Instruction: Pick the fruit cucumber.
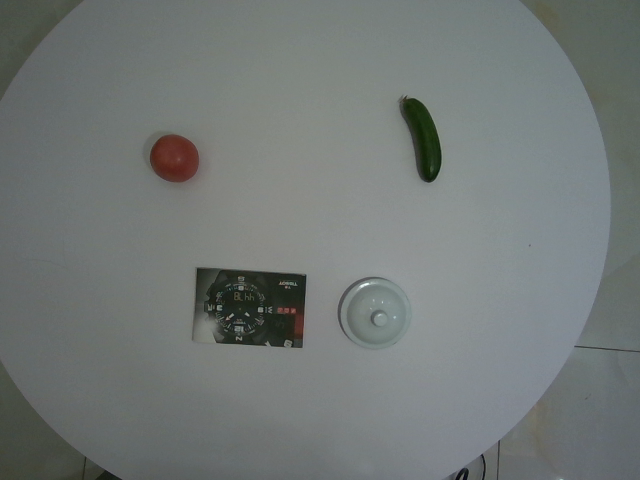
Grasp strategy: vertical